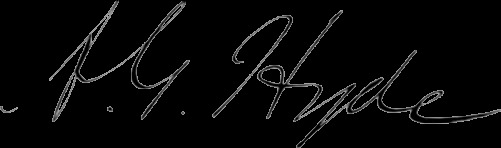
Signature of: albert gallatin hyde